Question: What was observed in the imaging?
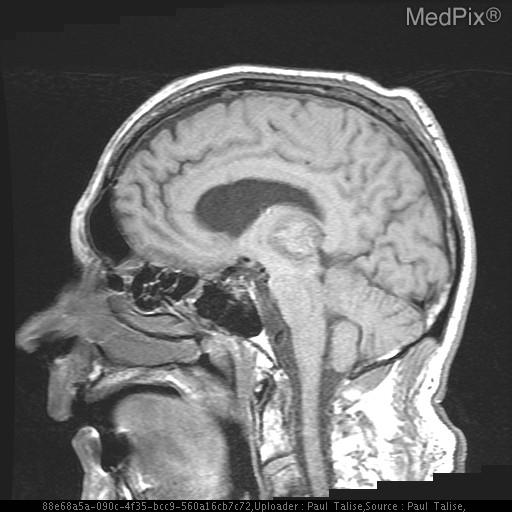
Answer: The imaging shows There is acute hemorrhage within the left thalamus and basal ganglia measuring up to 3 cm in greatest dimension.  There is extension of this hemorrhage into the third and lateral ventricles.  There is mild midline shift measuring on the order of 2 mm. There is mild heterogeneity of the hemorrhage.  No underlying mass is identified.  No other parenchymal hemorrhage or mass is seen. Early subacute hemorrhage involving the left thalamus and basal ganglia. This hemorrhage demonstrates hyperintense signal on T1..